Question: Describe the condition in detail:
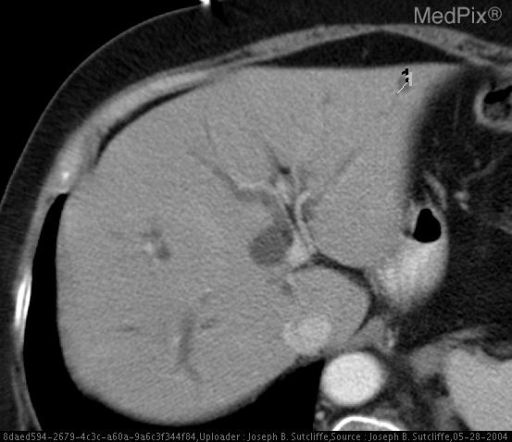
Answer: The disease is discussed as: Pancreatic cancer is the 10th most common cancer in the United States and the 4th most common cause of cancer death. It is an aggressive and usually fatal tumor. Most pancreatic cancers occur in the pancreatic head (60%)and less commonly in the body (15%) or tail (5%).  20% diffusely involve the entire gland. The overall 5 year survival rate is less than 5%. The only realistic hope for cure is in early detection and aggressive surgery (Whipple procedure). Imaging modalities utilized in the detection and evaluation of pancreatic carcinoma include ultrasound, MRI, and CT.

The sensitivity and specificity of transabdominal ultrasound for the detection of pancreatic carcinoma approaches 90% in advanced cases, with much lower sensitivity and specificity in early stage disease. Small carcinomas (2 to 3cm) are solid, hypoechoic, and ill-defined.  Larger tumors are more heterogeneous with well defined, lobulated, or irregular margins.  Ultrasound may also detect calcifications, ductal dilatation and fluid collections. Pancreatic carcinoma may be surrounded by chronic pancreatitis and ultrasound is not very useful in differentiating the two.

Contrast enhanced CT is the most frequently performed study for the evaluation of pancreatic carcinoma.  Characteristic findings include a minimally enhancing, hypodense mass that commonly produces the "double-duct" sign - a dilated common bile duct and pancreatic duct. The uncinate process often appears blunted.  There may be stranding in the peripancreatic mesentery signaling peri-pancreatic invasion. Vascular encasement of the nearby superior mesenteric vessels, portal vein, hepatic artery, or celiac trunk renders the tumor inoperable.

MRI can be used to correlate CT findings and for surgical staging. MRI has a similar sensitivity to CT for detecting peri-pancreatic and vascular invasion.  On non-contrast MR imaging, pancreatic carcinomas are typically hypointense on T1 weighted images and hyperintense on T2 weighted images, With gadolium MRI, the most prominent enhancement of the lesion occurs 15 seconds after injection.